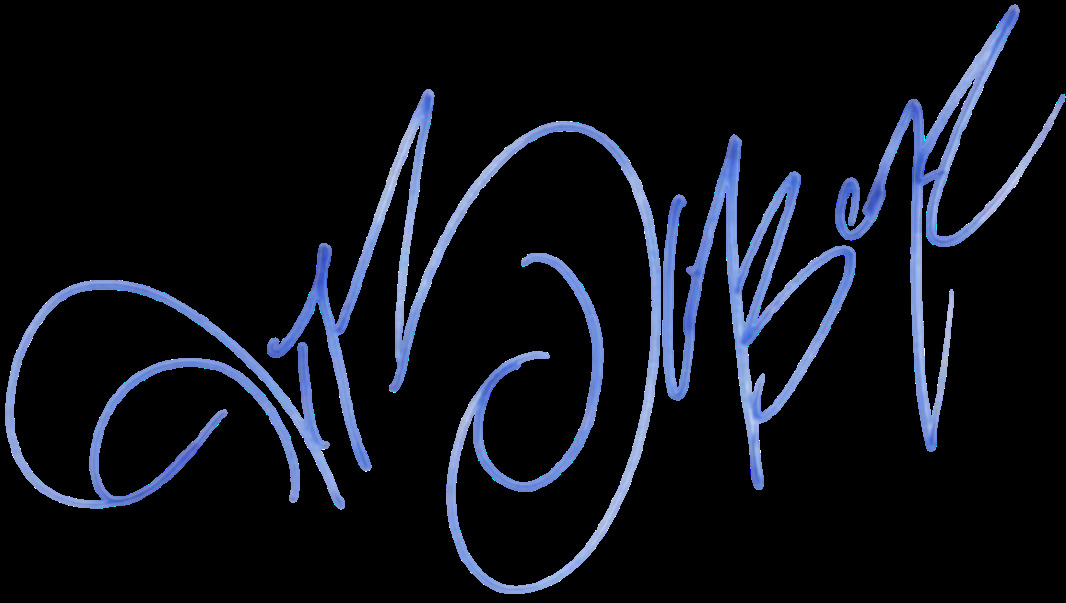
Signature of: jeff hardy